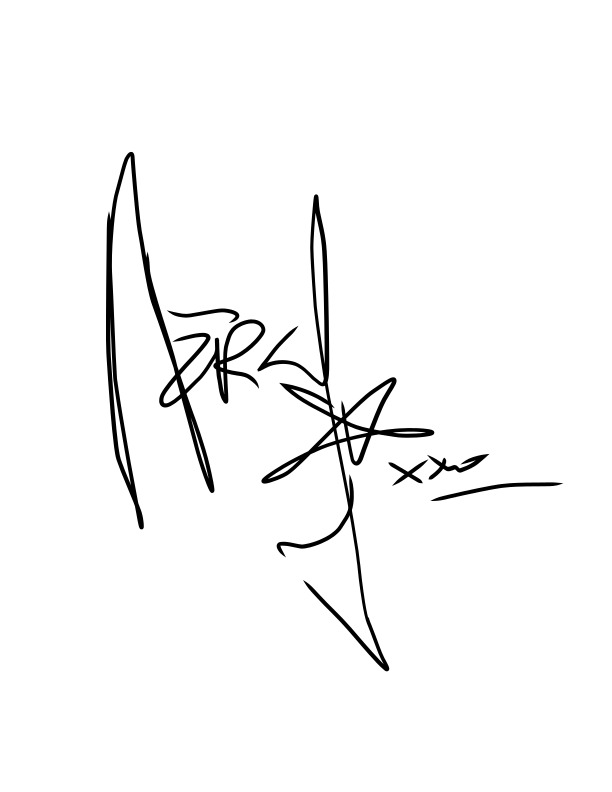
Signature of: adam darski